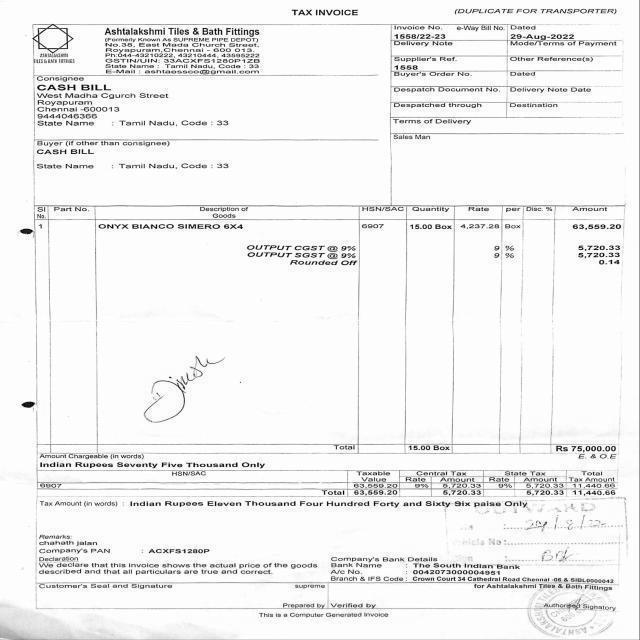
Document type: Invoice